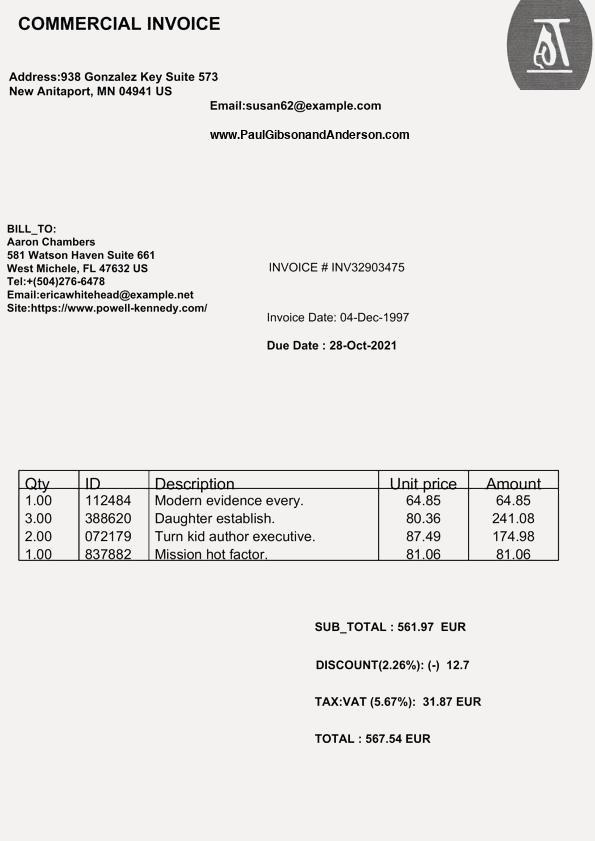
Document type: Invoice